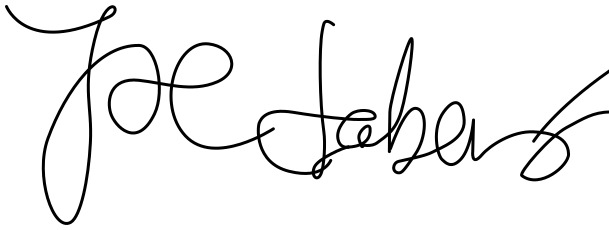
Signature of: joe labero